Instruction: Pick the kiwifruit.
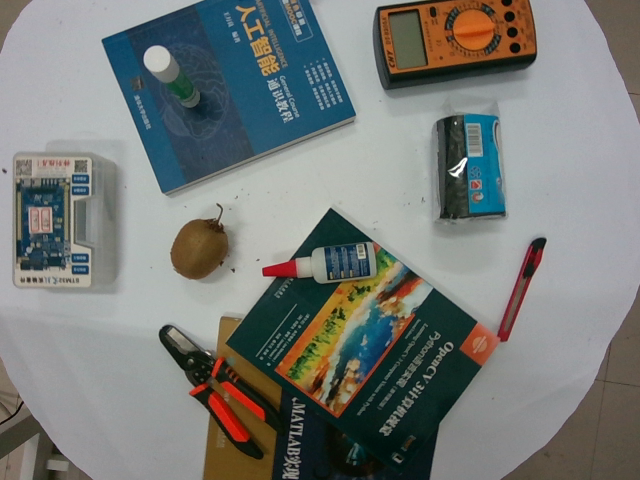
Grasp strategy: vertical